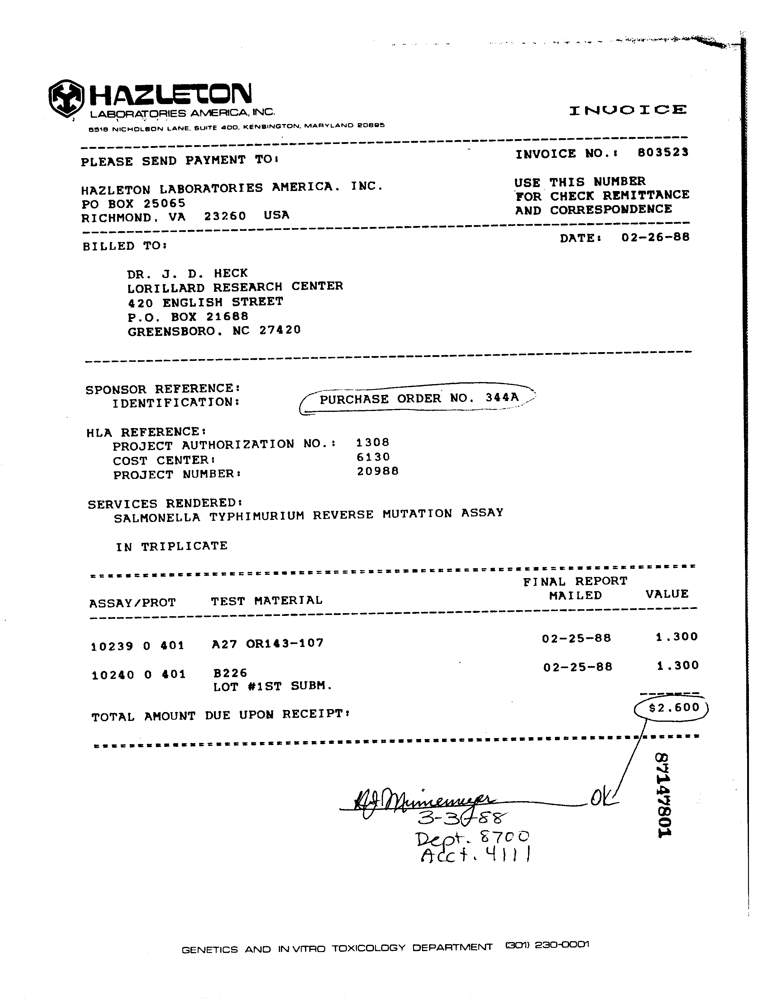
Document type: Invoice